Question: What type of tax is indicated in the document, personal property or real estate?
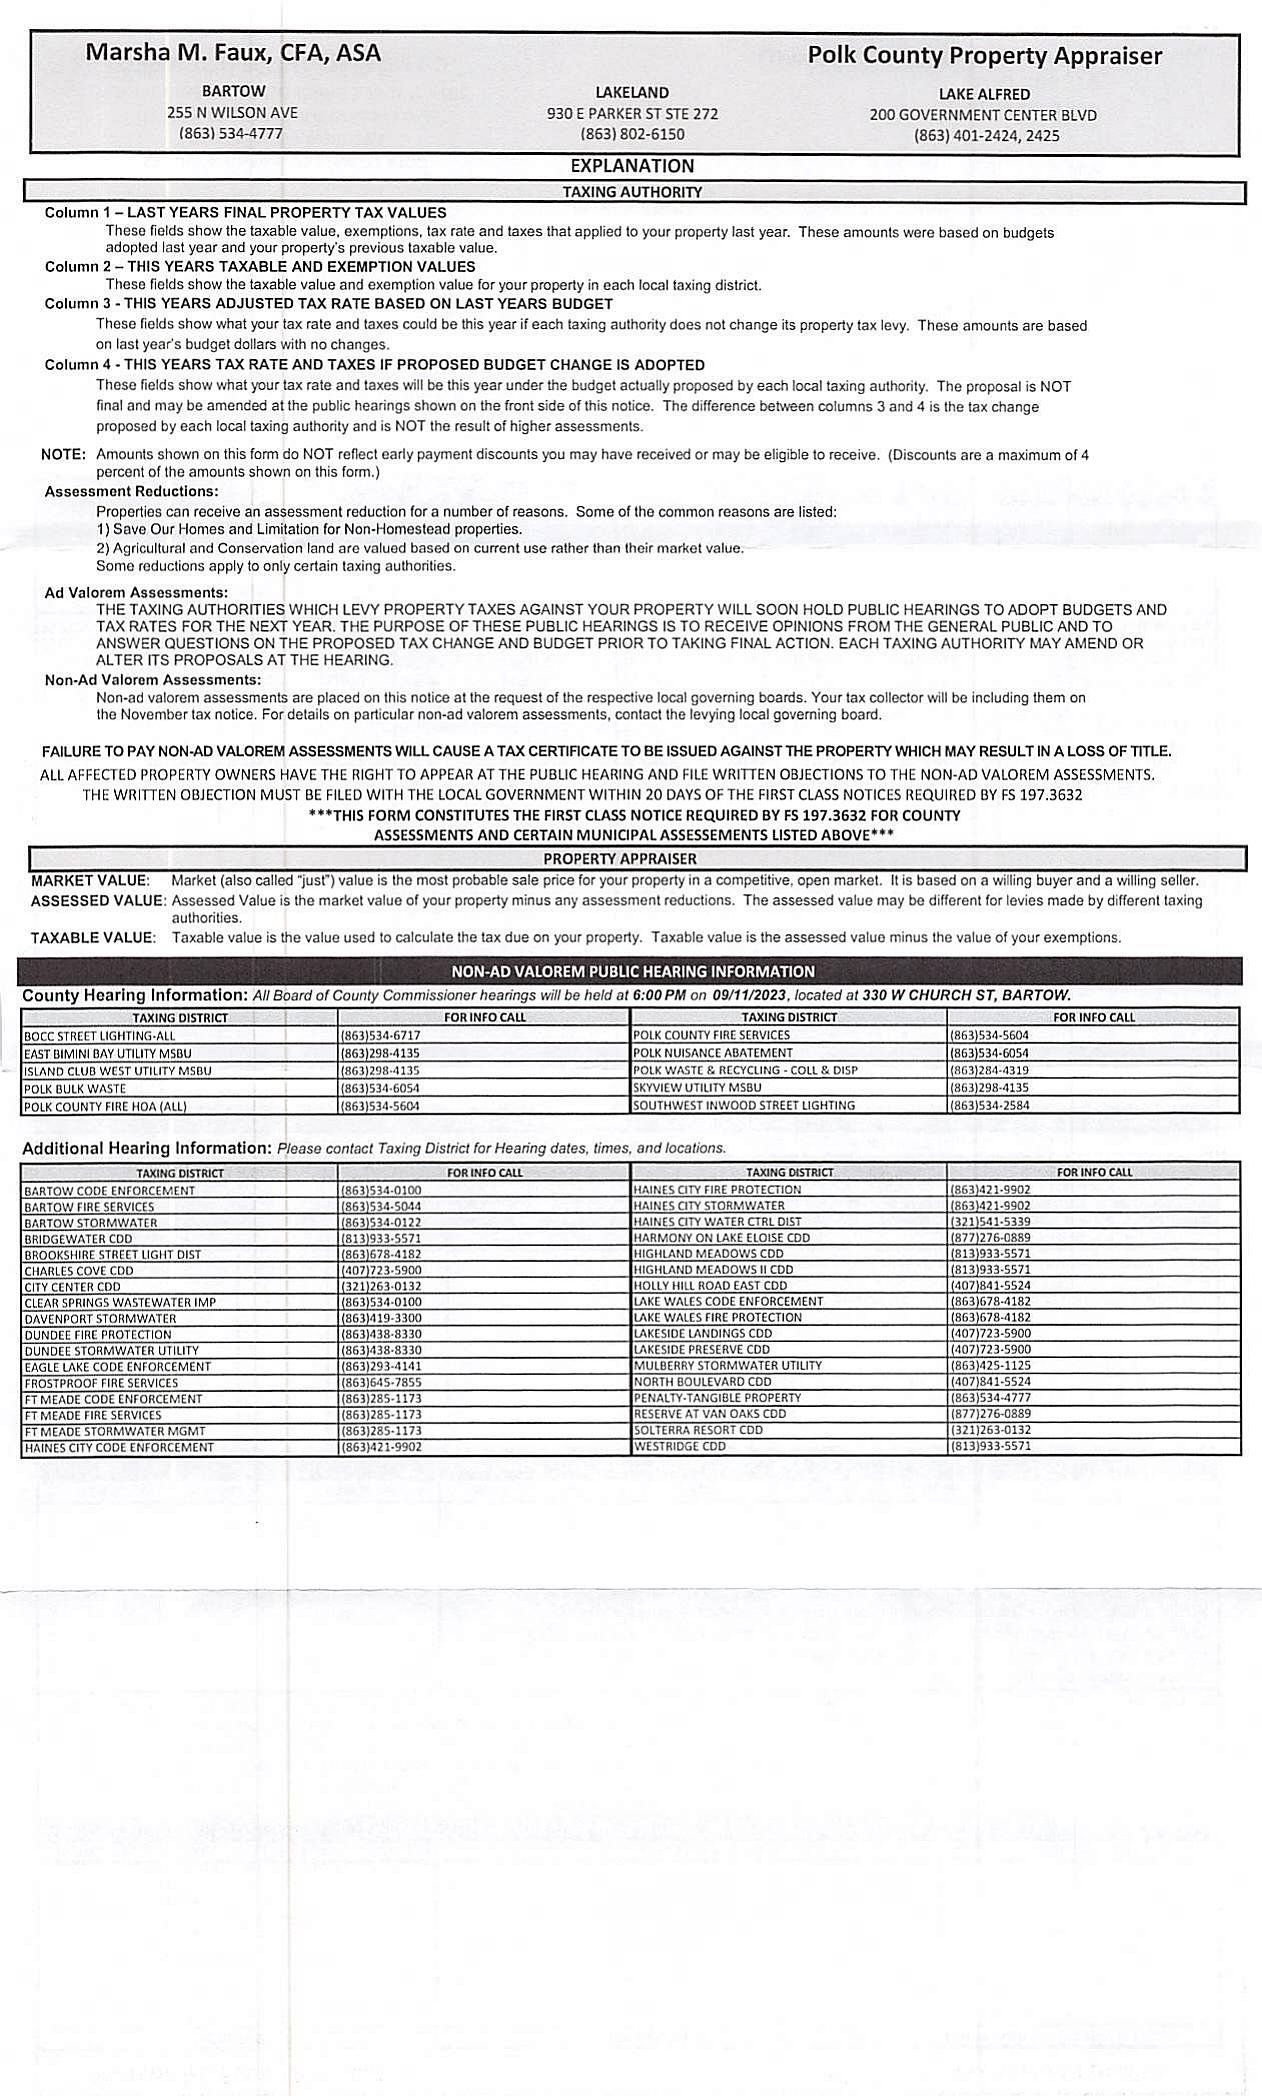
Answer: "Real Estate Tax"